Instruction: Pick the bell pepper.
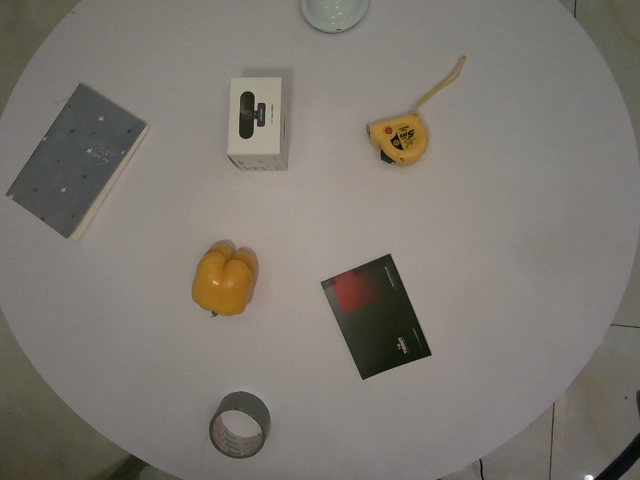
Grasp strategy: vertical